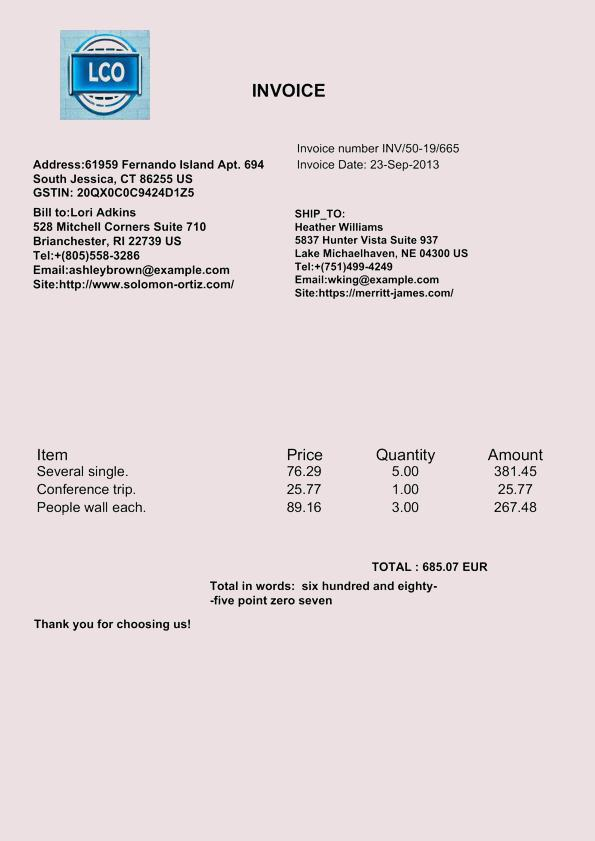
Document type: Invoice